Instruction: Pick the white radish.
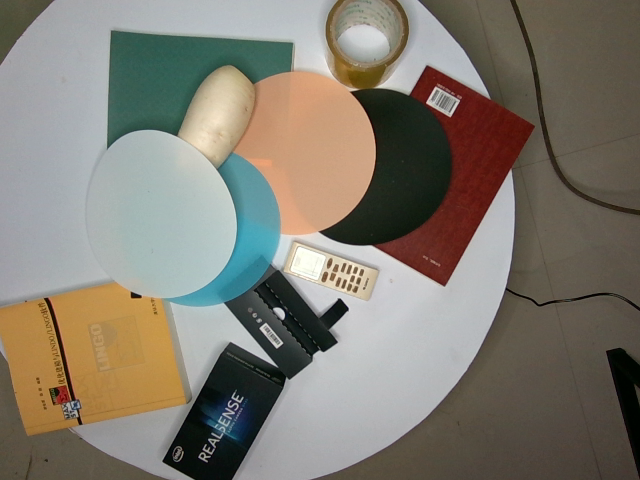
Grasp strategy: vertical